Question: How is the property described in the document?
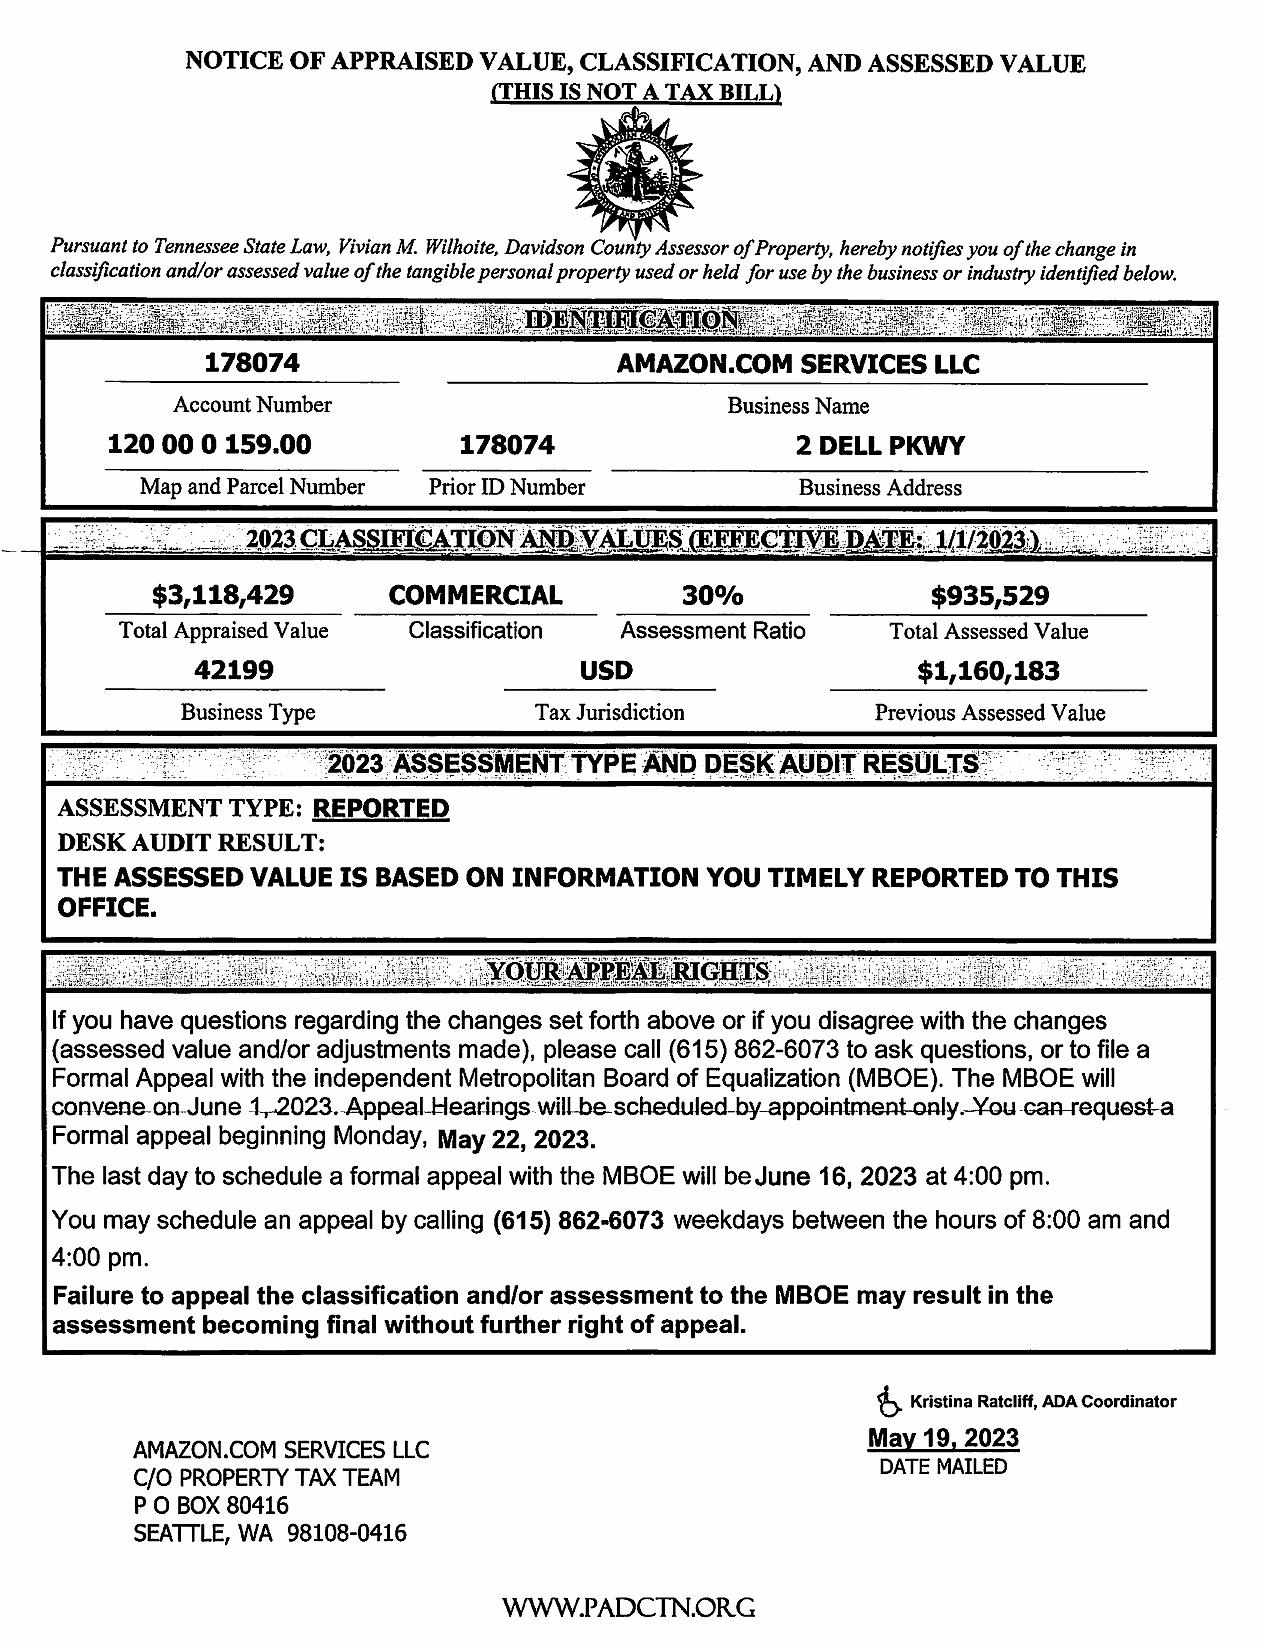
Answer: "COMMERCIAL"